Question: What is the assessed value of the property as noted in the document?
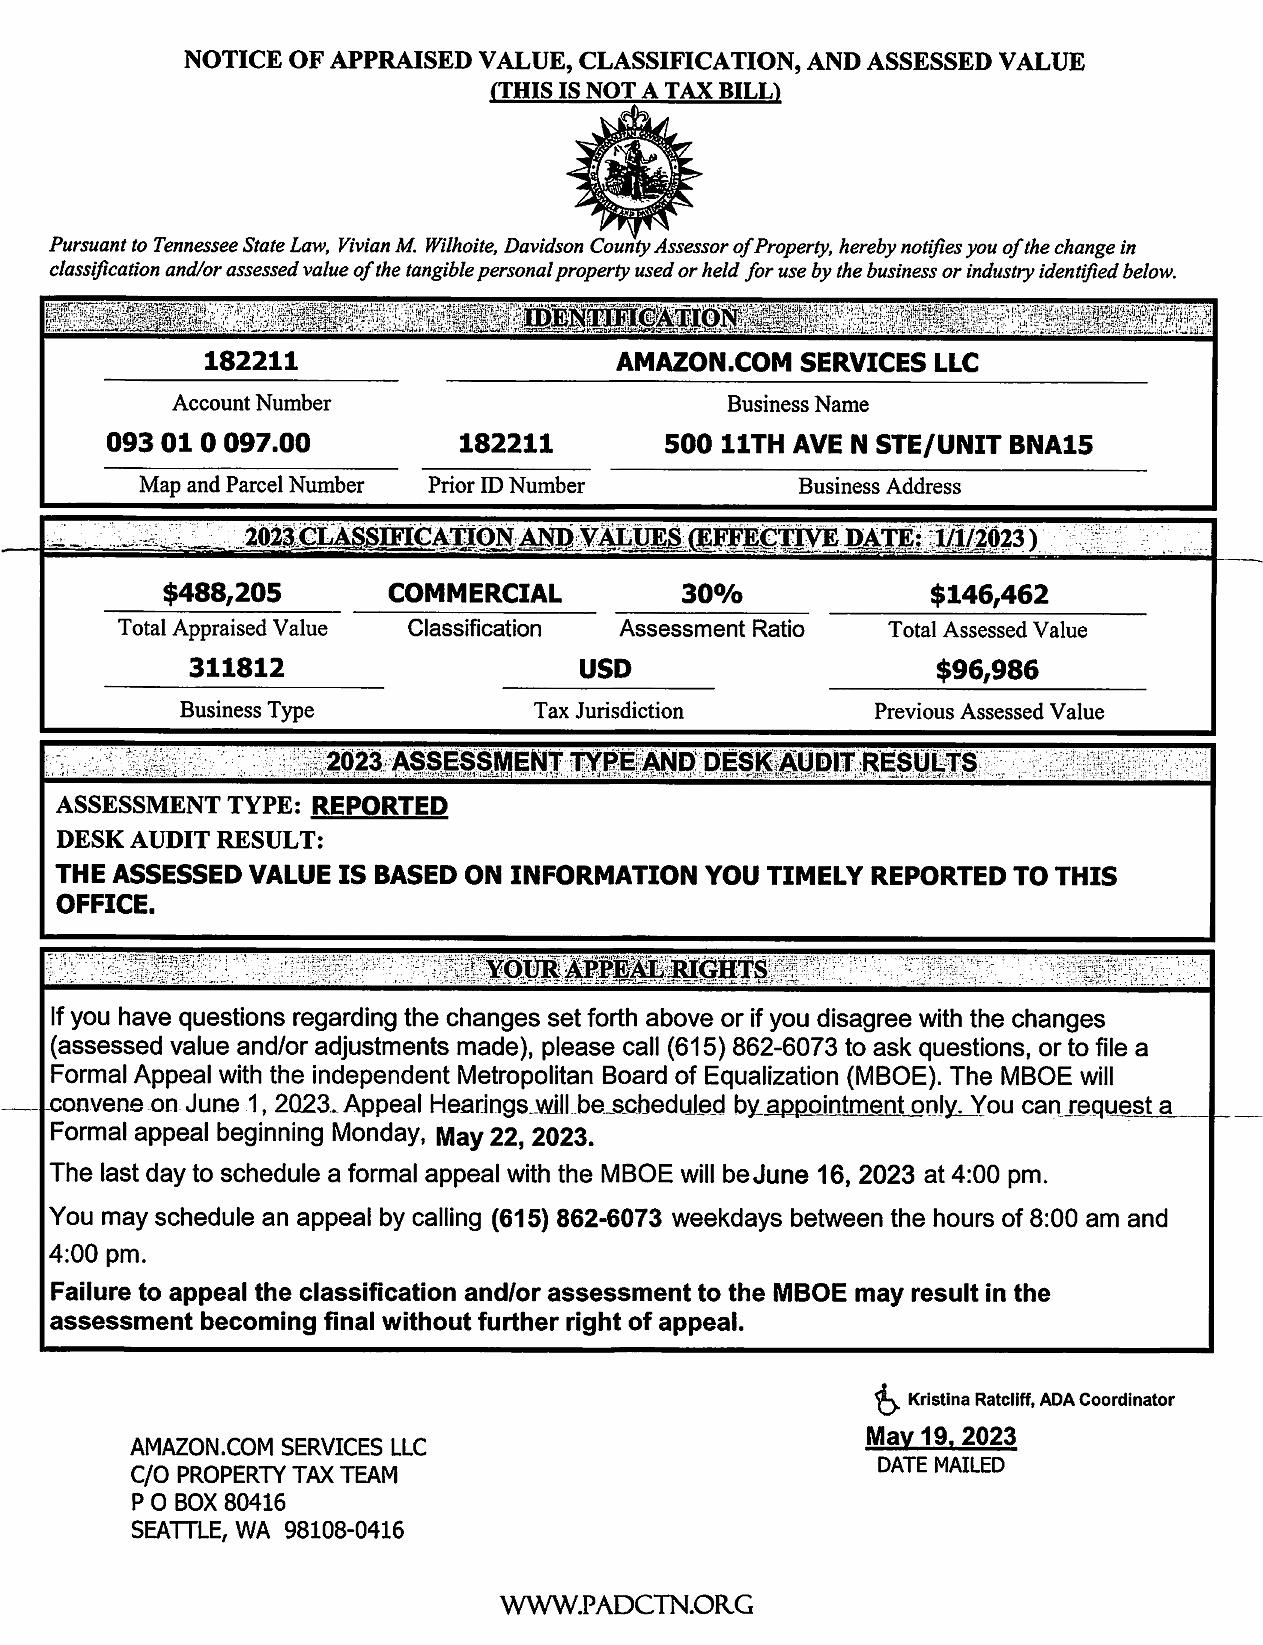
Answer: "$146,462 "